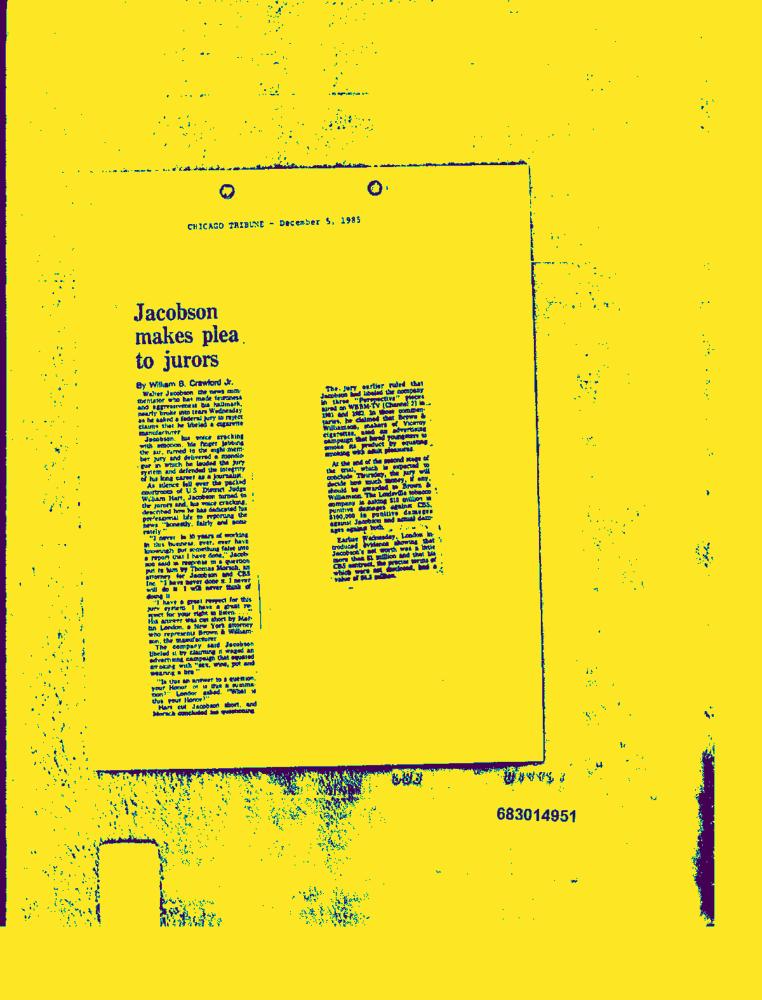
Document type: News-Article